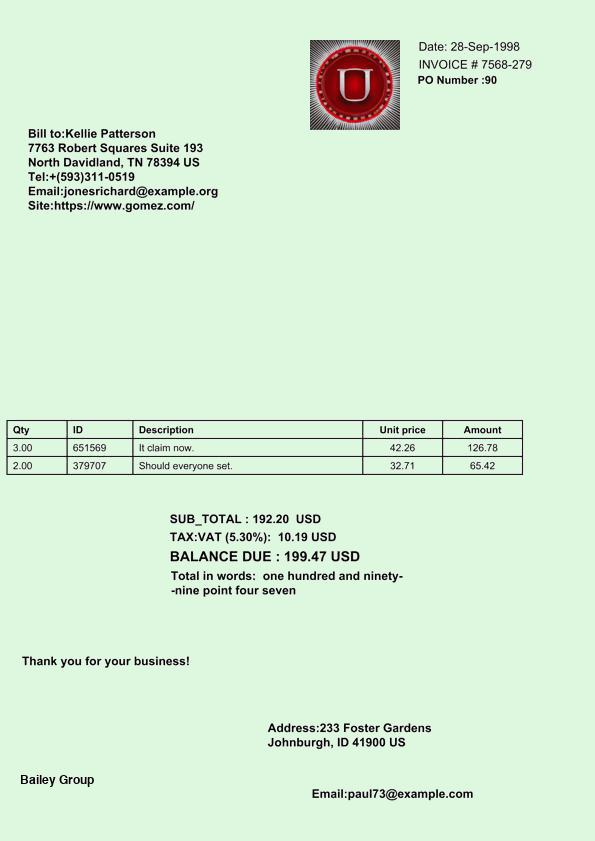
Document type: Invoice